Question: Talk about the condition:
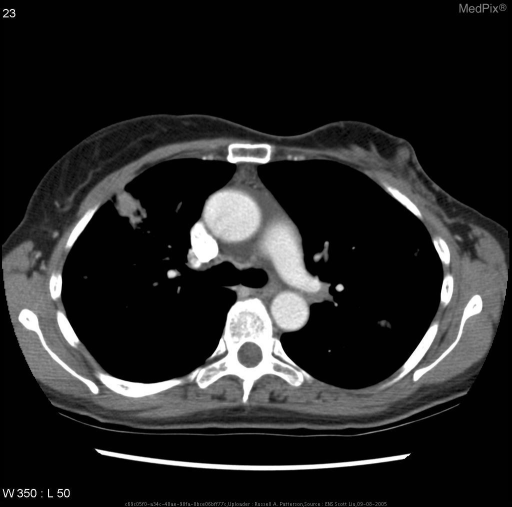
Answer: The disease is discussed as: Liver metastases from breast cancer is usually a late finding and as this case indicates, possible other metastases have already occurred to other organ systems1,2.  It is therefore essential to have diligent follow up of treated primary breast cancer patients.   Thorough history and physical (review of system for systemic recurrence, and complete physical looking for locoregional recurrence) is recommended every 3-6 months for the first 3 years post primary therapy and then every 6-12 months for 2 years and then annually3.  Mammography should be taken every 6 months after radiation treatment if the patient had breast conserving surgical treatment.  Yearly mammography should be taken for those that did not have breast conserving surgery3.  Patients should also conduct monthly breast examinations3.  Pelvic examination should be conducted regularly, but could be extended if patient has had total hysterectomy and oophorectomy3.  If the patient had isolated and single liver metastases then the patient may be a good candidate for surgical resection.  However, due to possibility of extrahepatic lesions and numerous liver metastases, the patient in the case is not a good surgical candidate1,2.